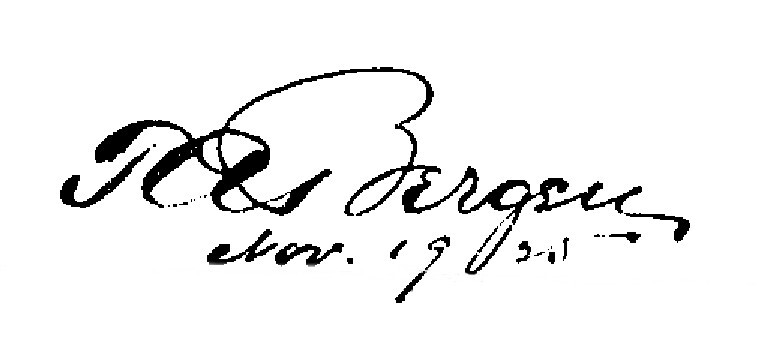
Signature of: theodor anton bergen